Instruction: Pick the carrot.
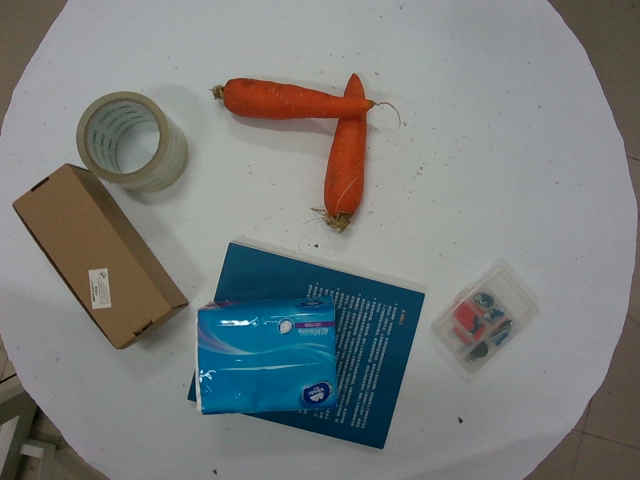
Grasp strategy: vertical